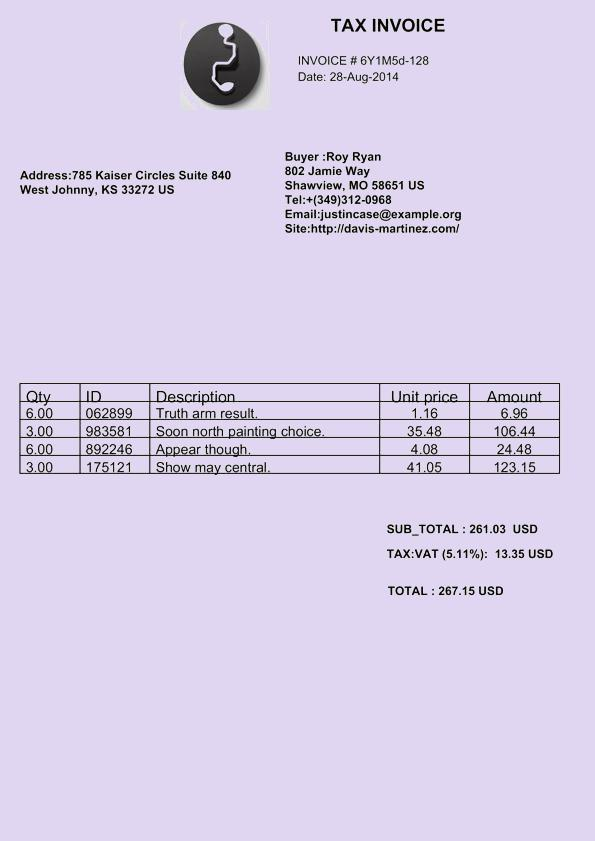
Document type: Invoice